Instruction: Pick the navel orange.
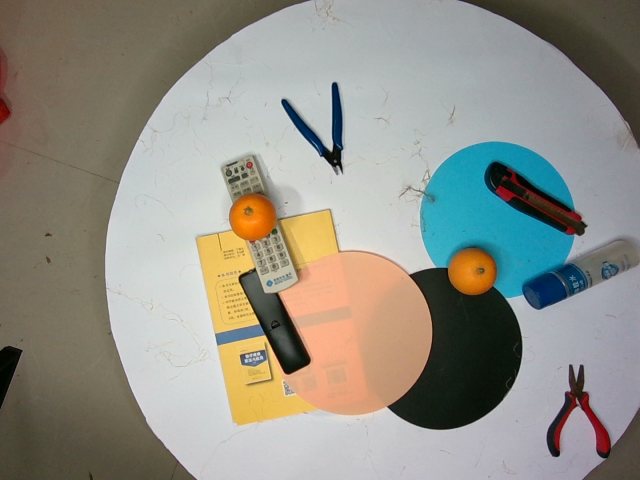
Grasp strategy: vertical